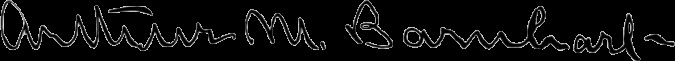
Signature of: arthur middleton barnhart